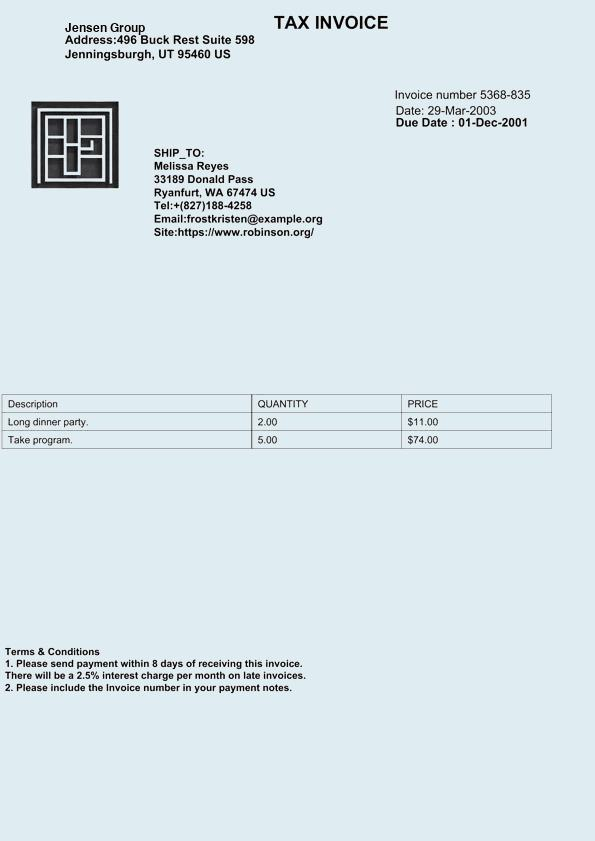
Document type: Invoice